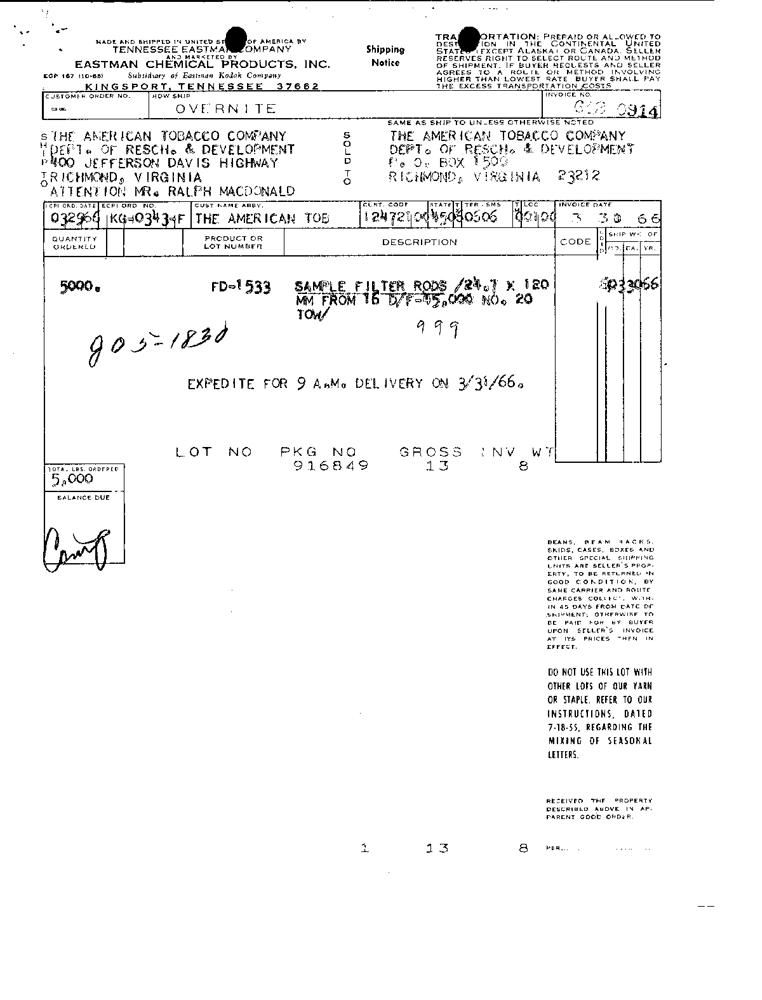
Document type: Invoice